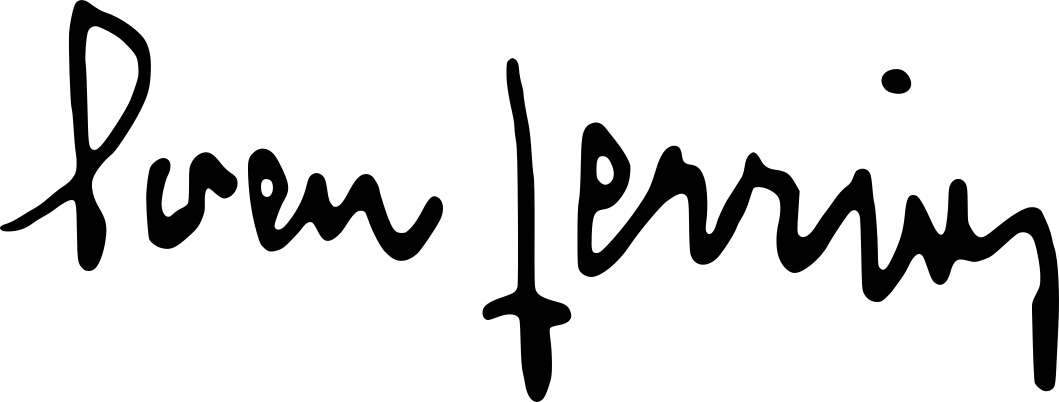
Signature of: sven jerring